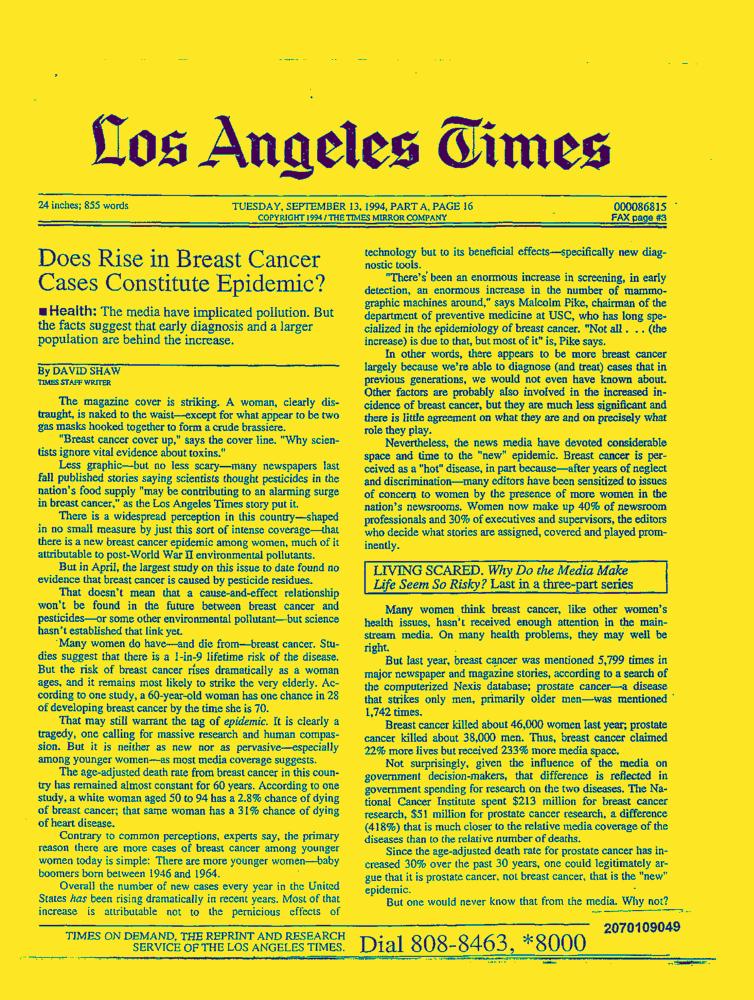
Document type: News-Article